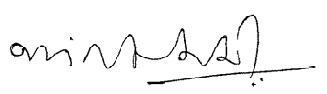
Signature of: jayant kothari